Question: Talk about the condition:
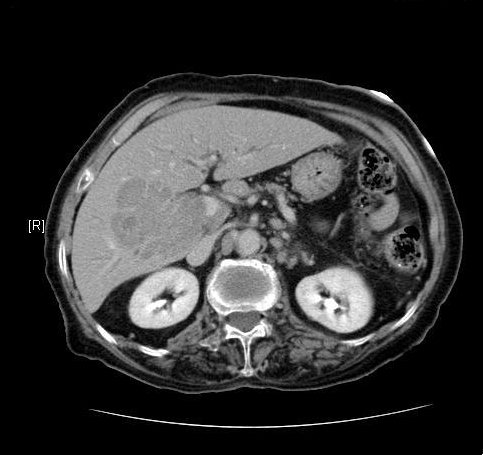
Answer: The disease is discussed as: Tumor Name: Large B-cell Lymphoma

Cell of Origin: B lymphocytes

Special Stains: Strong membranous staining for CD45, CD20, bcl-2 and bcl-6. Negative for pancytokeratin and synaptophysin.

Radiology:
>> CT Liver: infiltrative mass in right lobe of liver, intrahepatic biliary dilatation, lymphadenopathy.

>> Ultrasound guided percutaneous biliary access with cholangiogram and external biliary drain placement: mildly dilated intrahepatic biliary ducts, mass effect displaces common hepatic duct.

>> Percutaneous cholangiogram and biliary stent placement: Gore Viabil covered metallic stent allows internal drainage.

Prognosis and Treatment:
>> 5 yr survival 26-73%. Lower in this case due to age >60, elevated serum LDH, and extra nodal involvement (liver mass).

>> Treatment for advanced disease usually includes chemotherapy (traditionally CHOP although this is evolving and has changed significantly over the last 30 years).

>> Other interventions are usually palliative, as in this case where percutaneous biliary stenting and eventual internal drainage was performed.

Key facts for biliary stenting of malignant obstructive jaundice:
>> It is palliative therapy.

>> Metal stents demonstrate longer patency than plastic (polyethylene) stents for malignant biliary obstruction (median expected patency: 250 and 110 days respectively).

>> This treatment provides significant palliation of patient symptoms due to biliary obstruction and is cost-effective in patients with longer than 6 months expected survival resulting in fewer hospital admissions.

>> Covered endobiliary stents like the Gore Viabil used in this case have good patency rates in malignant biliary obstruction and allow endobiliary drainage into the small bowel which is desirable for outpatient management of these patients.